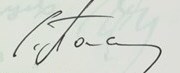
Signature of: solomon passy